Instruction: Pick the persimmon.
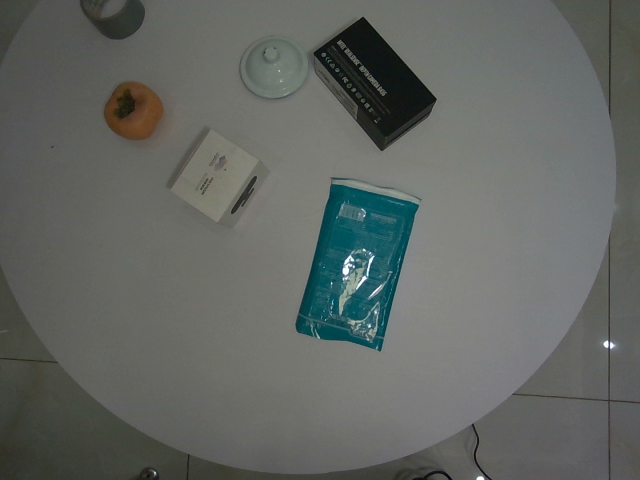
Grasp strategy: vertical